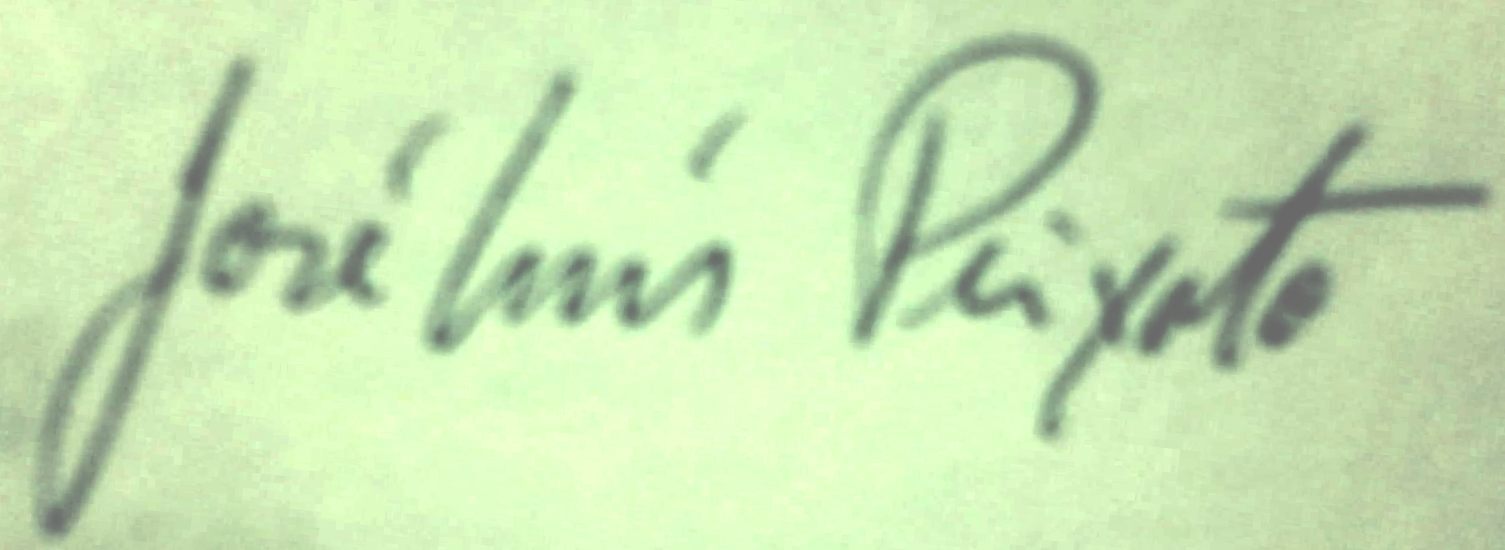
Signature of: josé luís peixoto